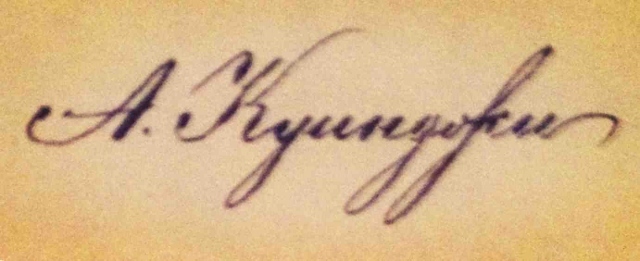
Signature of: arkhip kuindzhi